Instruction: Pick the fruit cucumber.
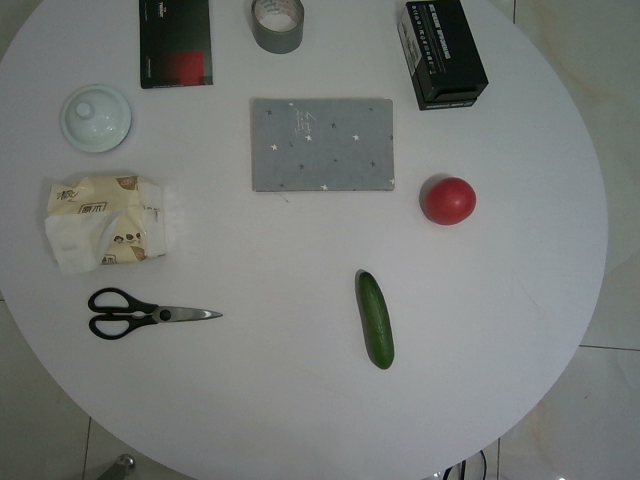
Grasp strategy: vertical